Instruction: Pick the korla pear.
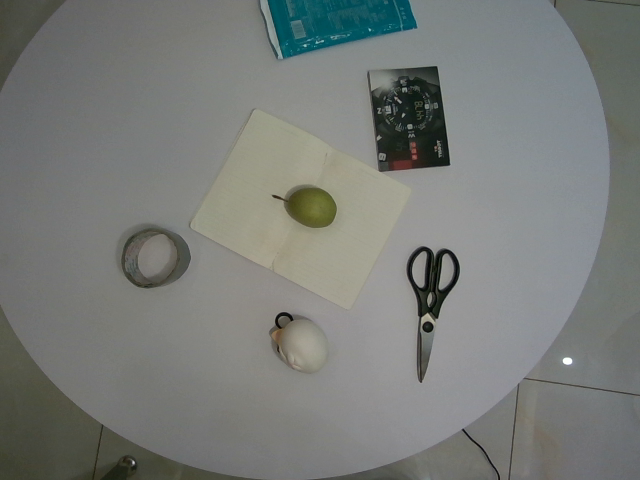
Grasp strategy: vertical